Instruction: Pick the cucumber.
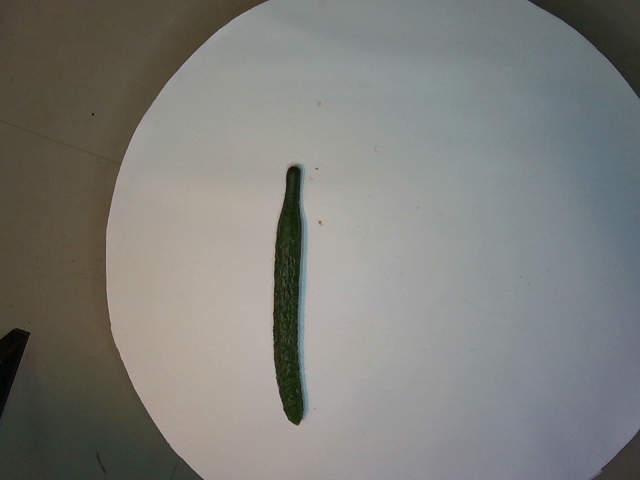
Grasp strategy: vertical